Retrieve the amount in words, amount in figures, name of the payee, date on the cheque, and the bank name from the image.
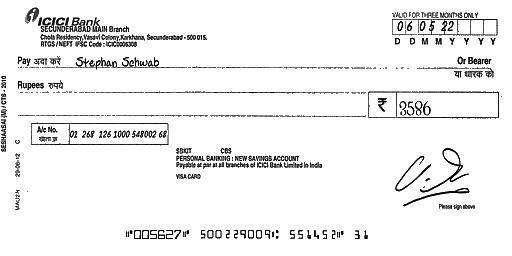
amt_in_words:
amt_in_figures: 3586
payee_name: Stephan Schwab
bank_name: ICICI Bank
cheque_date: 06/05/22